Question: How does the patient history play a role?
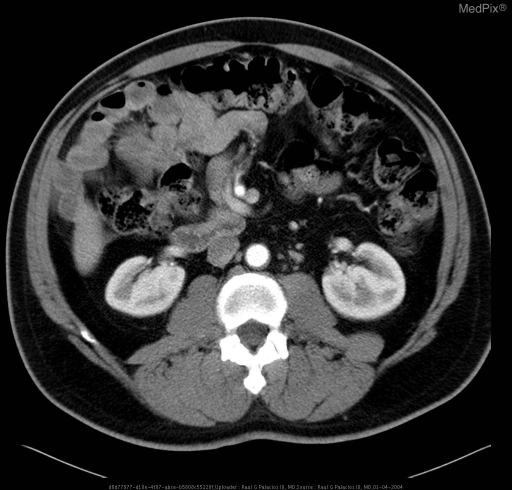
Answer: The patient's history of 67 year old male presents to the ED with acute onset of lower abdominal pain associated with fever, nausea and vomiting. is key in understanding the case.